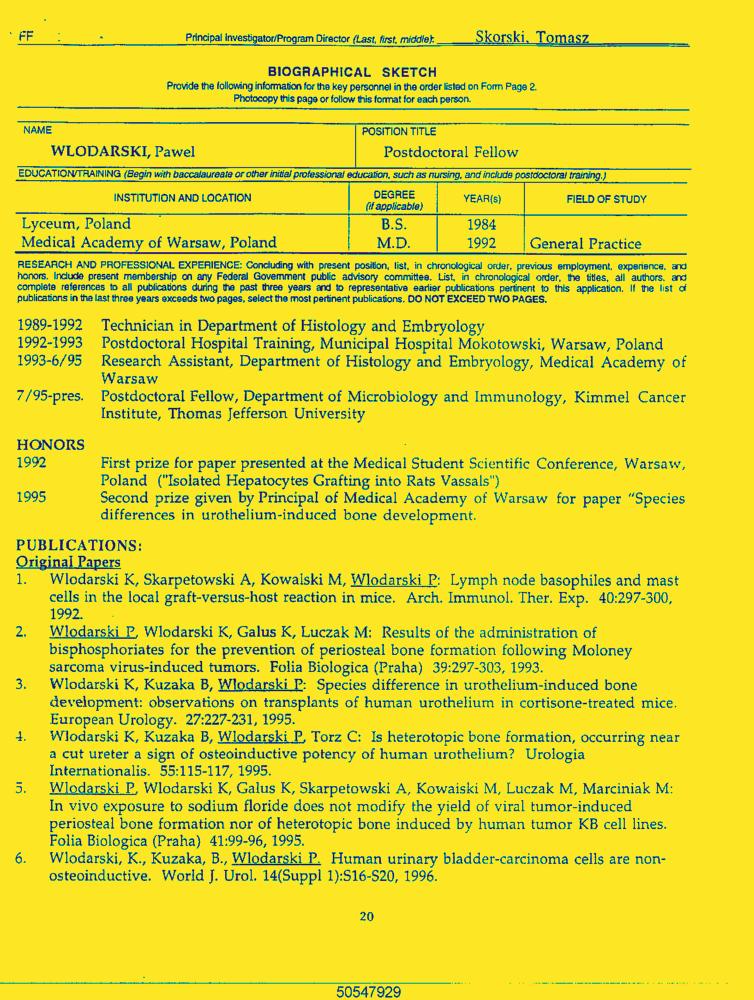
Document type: Resume-Doc